Question: What is the address or location of the property listed in the document?
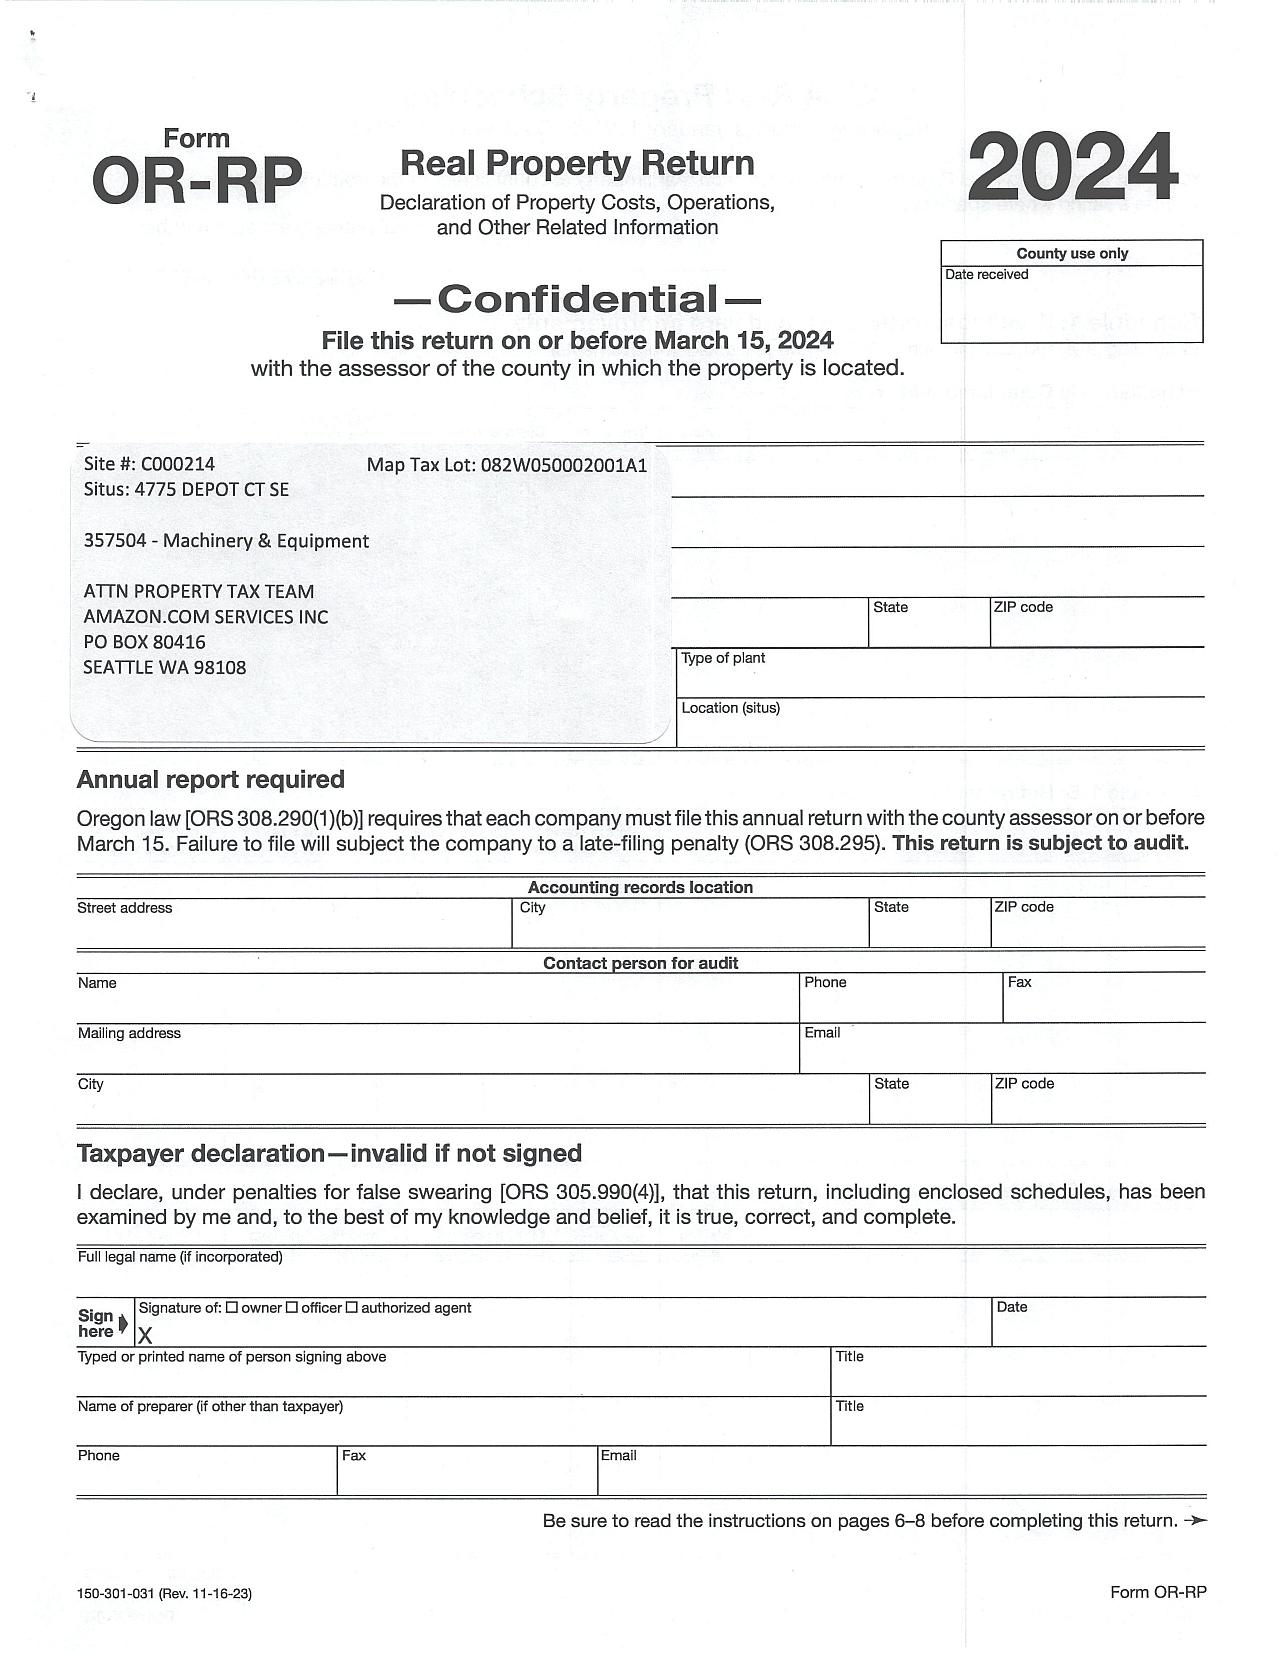
Answer: "Situs: 4775 DEPOT CT SE"